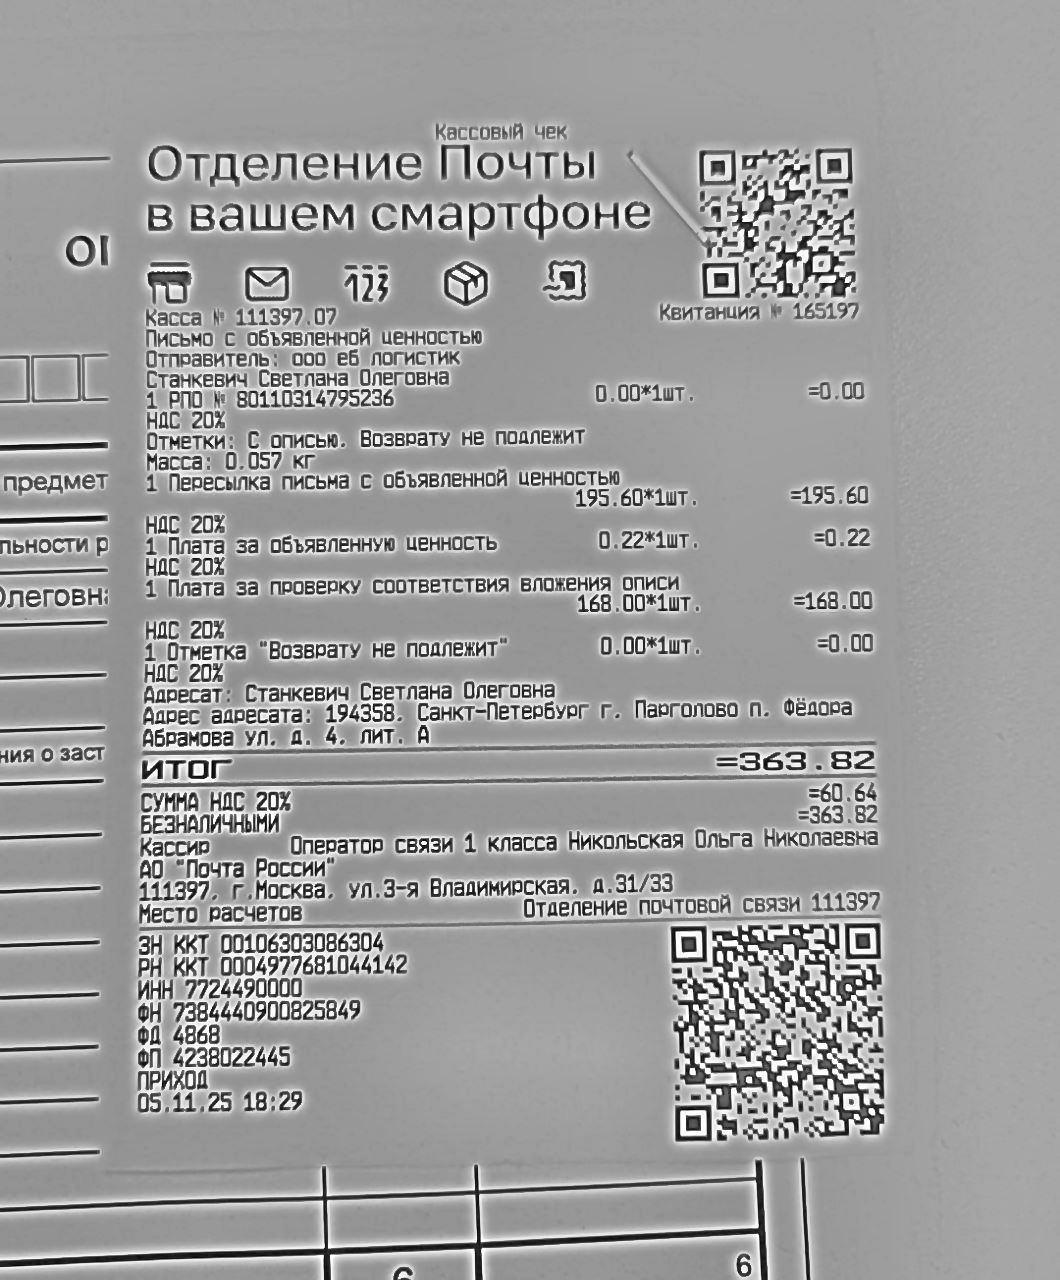
Продавец: АО "Почта России"
ИНН: 7724490000
Дата: 05.11.25
Товары: 1 Пересылка письма с объявленной ценностью; 1 Плата за объявленную ценность; 1 Плата за проверку соответствия вложения описи
Количество: 1; 1; 1
Цена: 195.60; 0.22; 168.00
Сумма: 195.60; 0.22; 168.00
Итого: 363.82